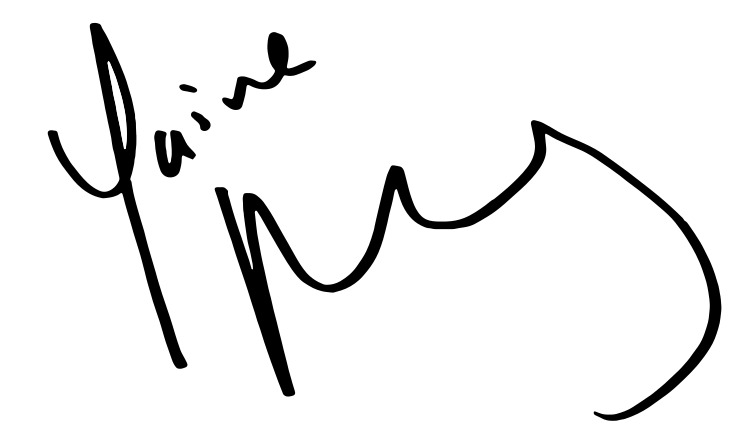
Signature of: jaime murray